Patient: Male, age 91
A 91-year-old male was admitted to the Department of Respiratory and Critical Care Medicine, Ruijin Hospital in October 2020 because of an incidental finding of a lung mass for 20 days, increased carcinoembryonic antigen (CEA) levels, and localized emphysema in a local hospital (Figure 1). The patient first consulted at the local hospital because of cough, shortness of breath, anorexia, fever, chest pain, and other respiratory symptoms with unknown causes for more than 3 months. For further diagnosis, the patient was admitted to our hospital. He denied a smoking and drinking history, but both parents died of lung cancer. The patient had coronary heart disease (taking aspirin), hypertension (taking candesartan cilexetil), lacunar cerebral infarction, colon polyps (tubular adenoma with low-grade intraepithelial neoplasia revealed by colonoscopic polypectomy), and a history of tuberculosis 60 years ago.
Positron emission tomography (PET):MRI of the chest revealed a highly metabolic mass in the upper right lobe, a highly metabolic nodule at the apex of the right lung, and small nodules in the upper right lobe with traction of the adjacent pleura, with a slightly increased metabolism (Figure 2). Furthermore, adenocarcinoma cells were found by right upper lobe lesion biopsy. After subsequent evaluation, he was diagnosed with stage T3N2M0 adenocarcinoma of the right lung.
Amplification-refractory mutation system (ARMS)-polymerase chain reaction (PCR)-based single gene tests for EGFR, ALK, ROS1, BRAF, NRAS, KRAS, ERBB2, PIK3CA, and MET exon 14 skipping were all negative in the tissue biopsy. Then, rare mutations were tested by next-generation sequencing (NGS) for tissue biopsy (F1CDX; Foundation Medicine, Massachusetts, United States) and liquid biopsy (America Geneseeq Prime, Nanjing, China). An MET Y1003S mutation was detected in the tissue (Figure 3) but not in the liquid biopsy. There were no EGFR mutations, MET amplifications, or ALK/ROS1 fusion events in both testing. The patient started crizotinib 250 mg b.i.d. on December 20, 2020. Chest CT scan on January 11, 2021 showed a partial response and significant improvement of the lung lesions (right upper lung: from 55 x 43 mm to 23 x 17 mm, Figure 4).
After 1 month of crizotinib treatment, the patient was admitted because of chest distress, which could be alleviated by rest. Pulmonary artery thin layer CTA revealed pulmonary embolism in the left lower lobe. He was treated with low-molecular-weight heparin subcutaneous injection 0.4 ml q 12 h for 3 days and q.d. for 4 days, and then rivaroxaban 10 mg/day. His symptoms were alleviated after the treatment. Drug-induced abnormal liver function was considered because of the increased ALT and AST. The patient was given polyene phosphatidylcholine 228 mg two tablets t.i.d. On May 21, liver function was recovered. On July 30, 2021, the right upper lung lesion was 26 mm x 9 mm, which suggested a partial response.
Keywords: met y1003 mutation, case report, crizotinib, next-generation sequencing, non-small cell lung cancer
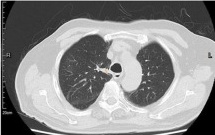
Image caption: Computed tomography (CT) scan of the primary lung lesion before and after crizotinib treatment. In November 2020, the tumor size was 55 x 43 mm.